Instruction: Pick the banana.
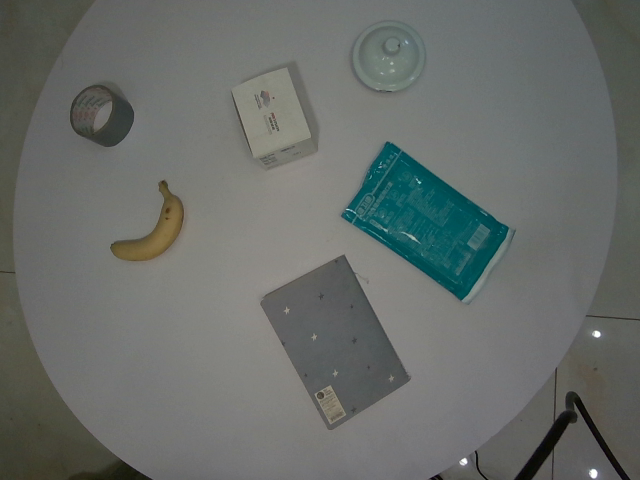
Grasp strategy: vertical